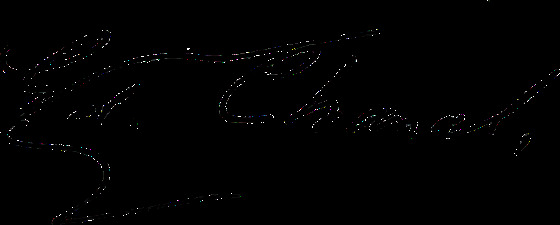
Signature of: édouard chanal